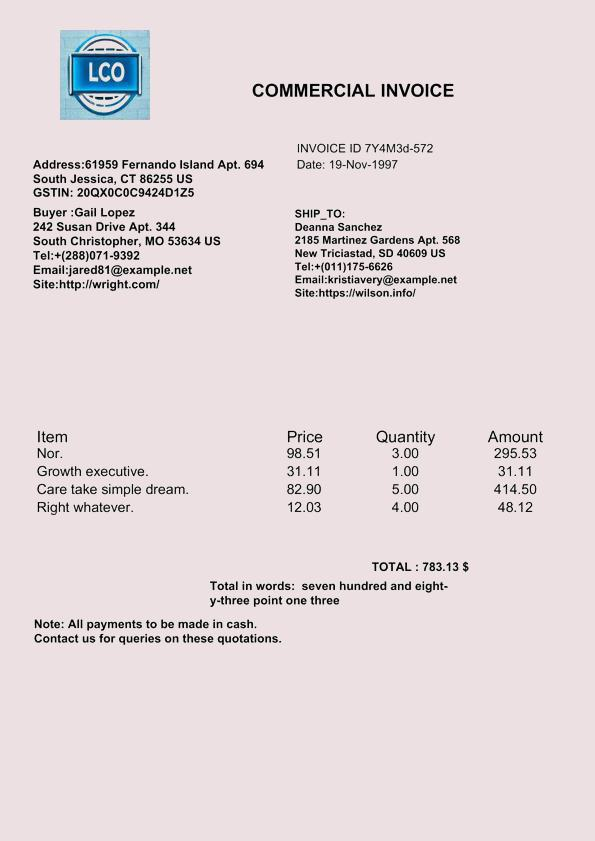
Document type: Invoice